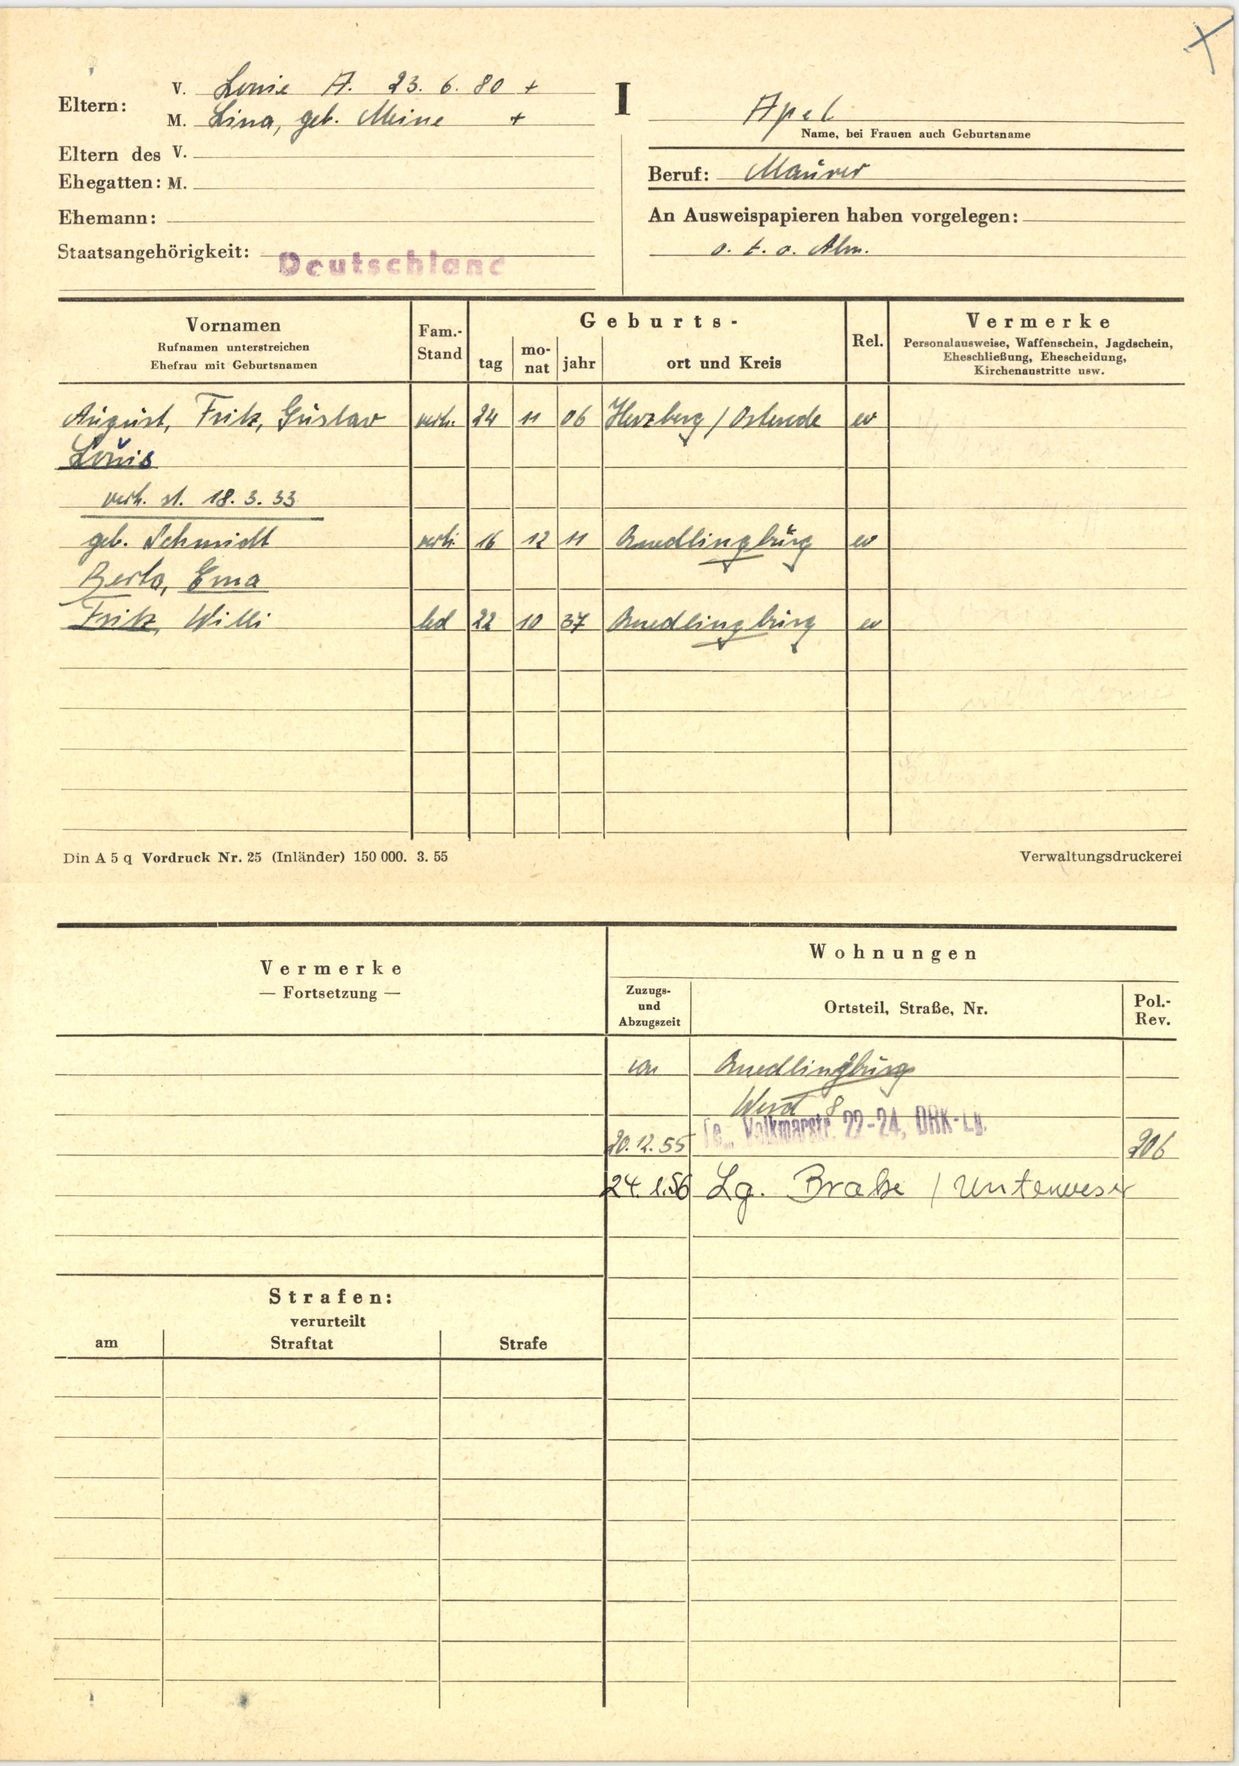
Apel